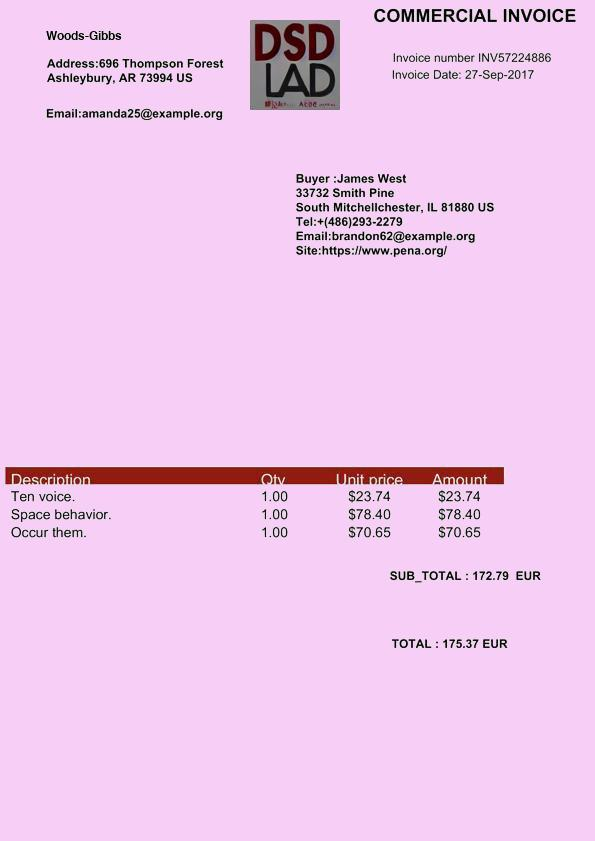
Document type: Invoice